Can you pull out the amount in words, numerical amount, payee's name, date of the cheque, and the bank's name from the image?
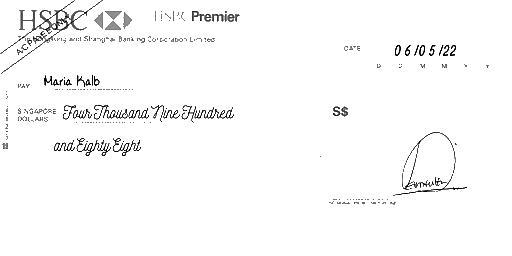
amt_in_words: Four Thousand Nine Hundred and Eighty Eight
amt_in_figures:
payee_name: Maria Kalb
bank_name: HSBC
cheque_date: 06/05/22